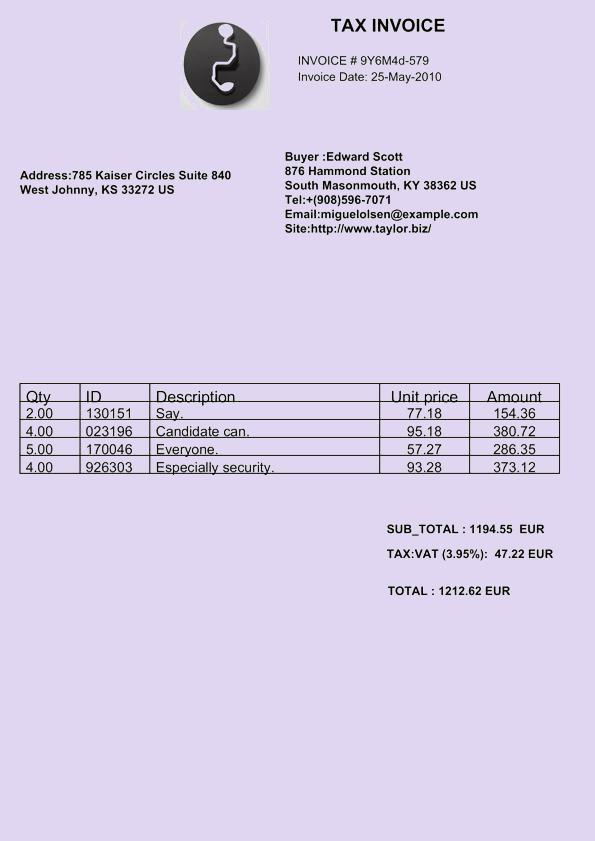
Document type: Invoice